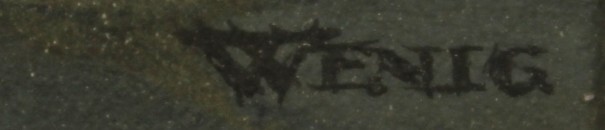
Signature of: josef wenig